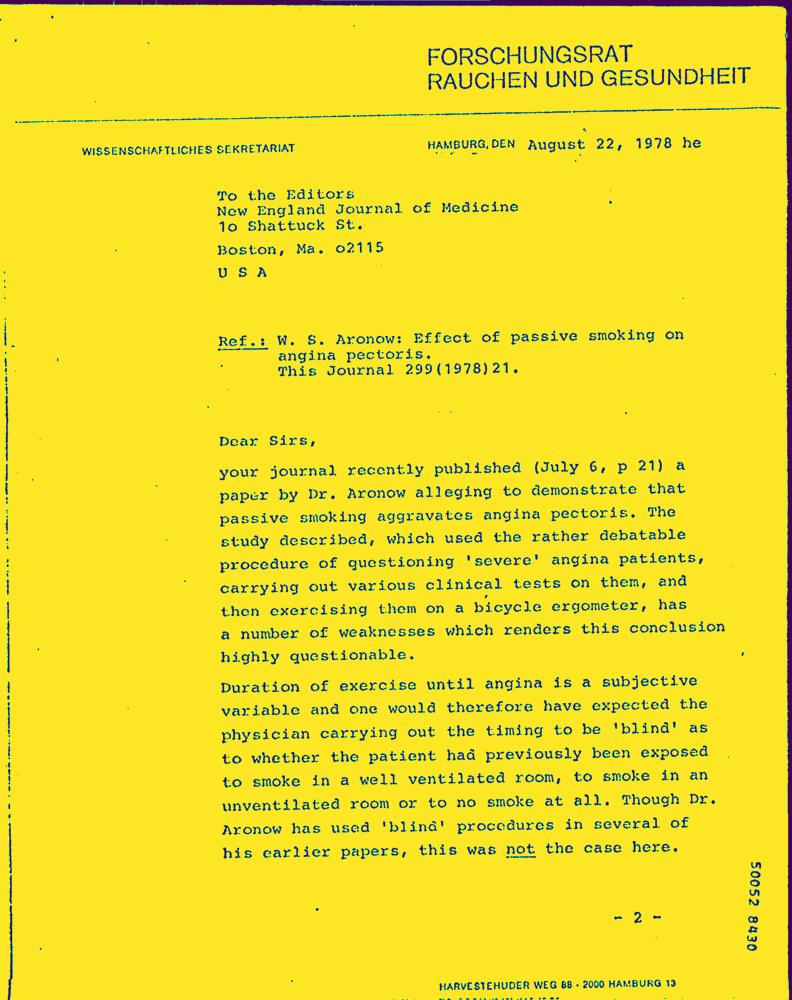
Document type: Letter-Doc